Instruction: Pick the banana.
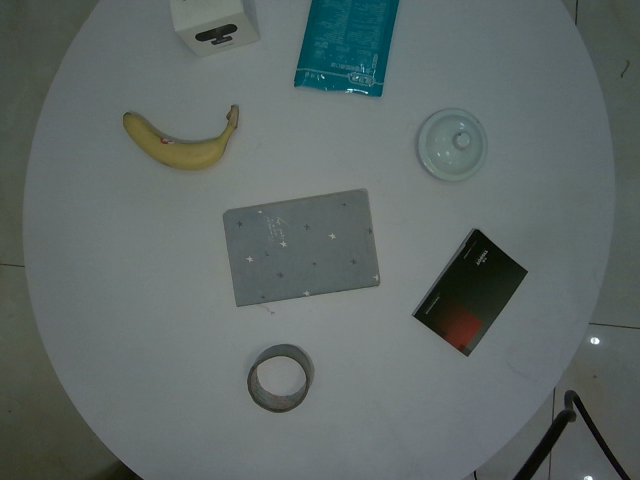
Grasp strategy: vertical